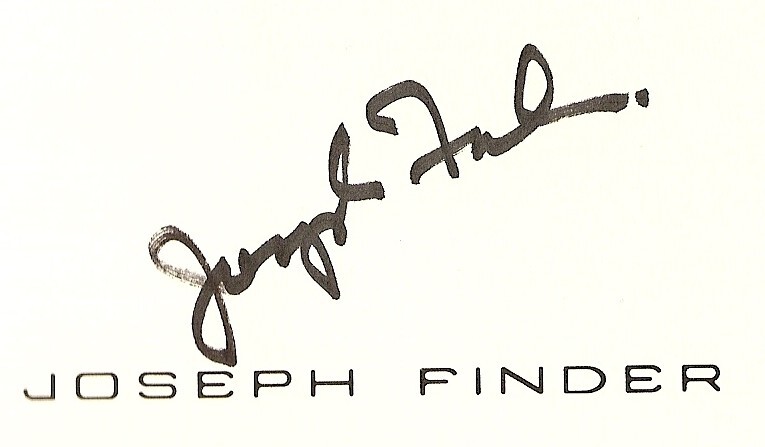
Signature of: joseph finder